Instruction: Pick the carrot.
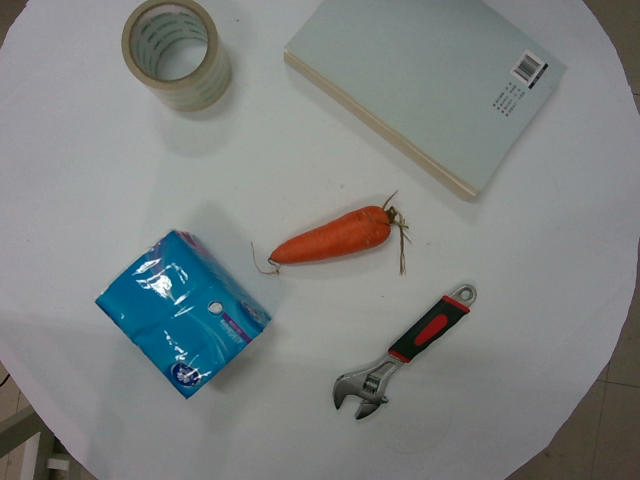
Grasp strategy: vertical